Question: What is the filing due date as per the document?
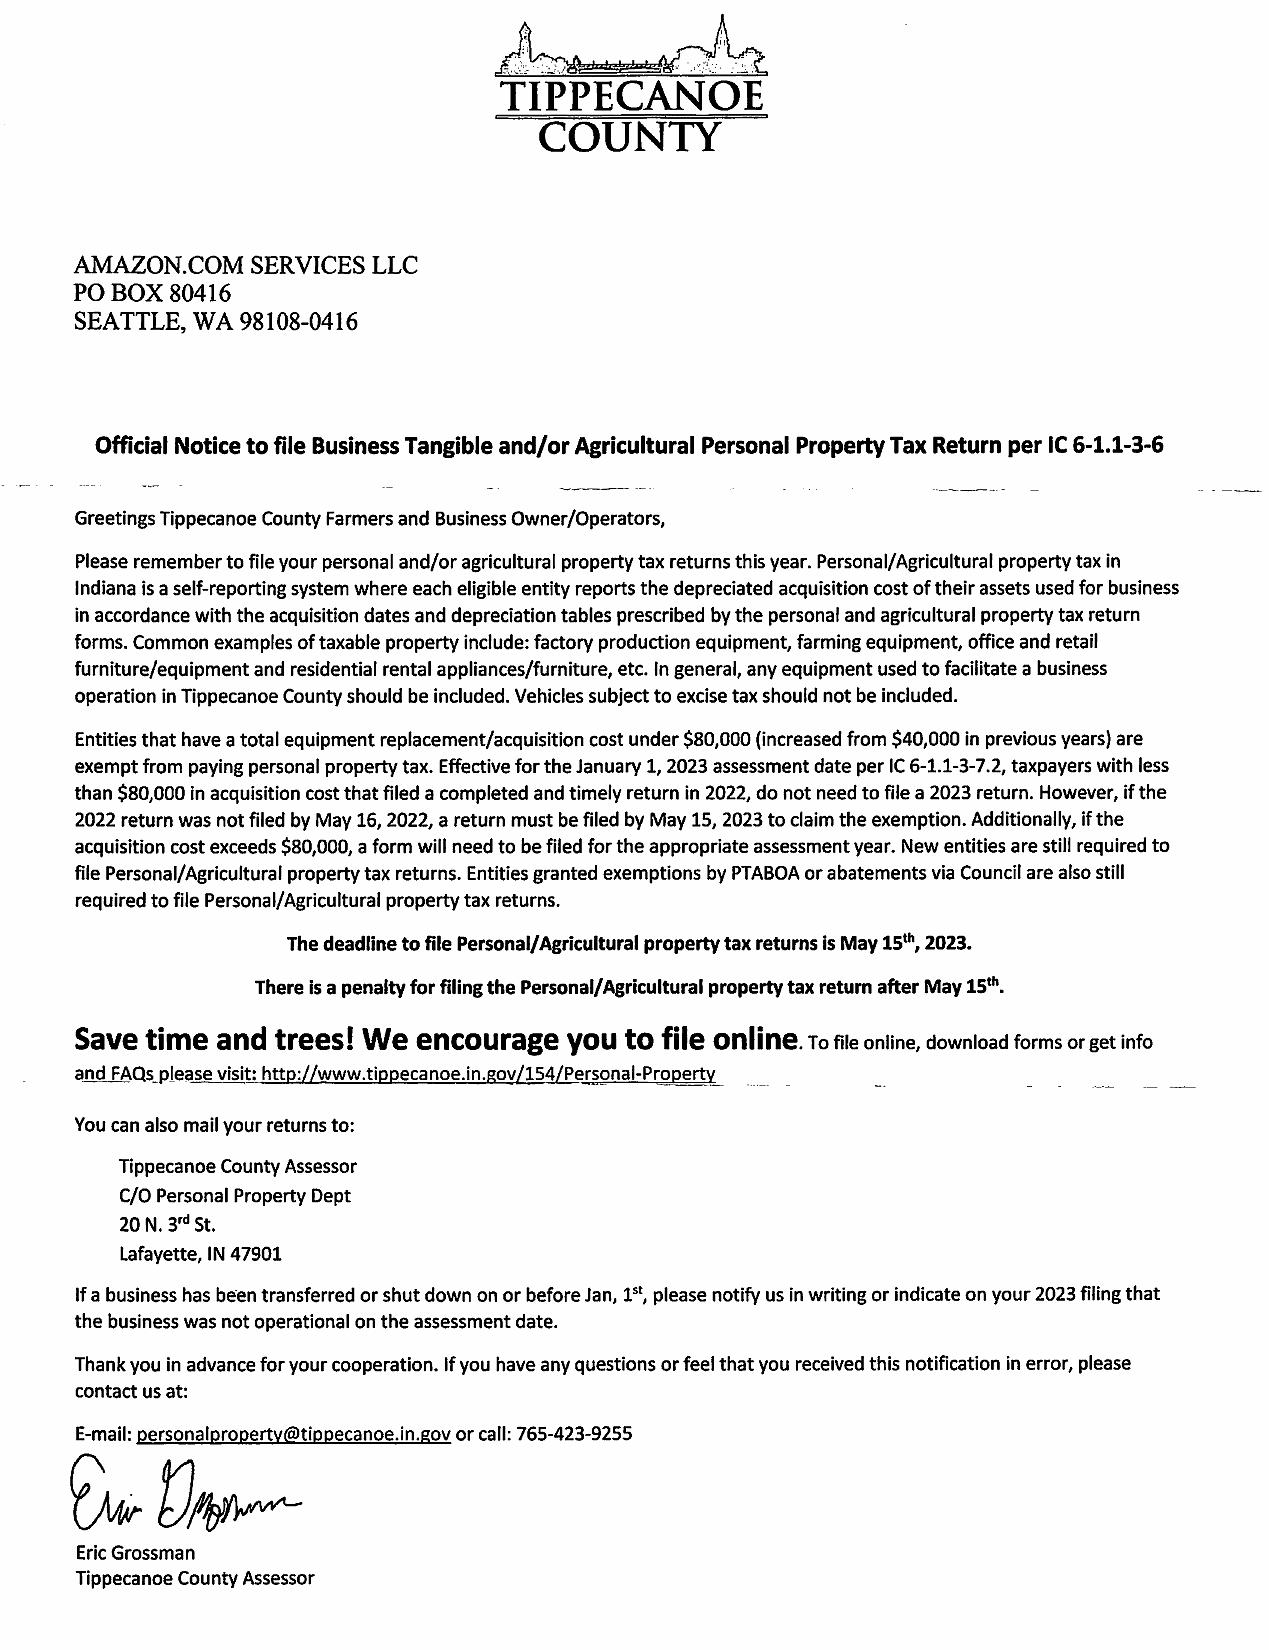
Answer: "May 15th, 2023"